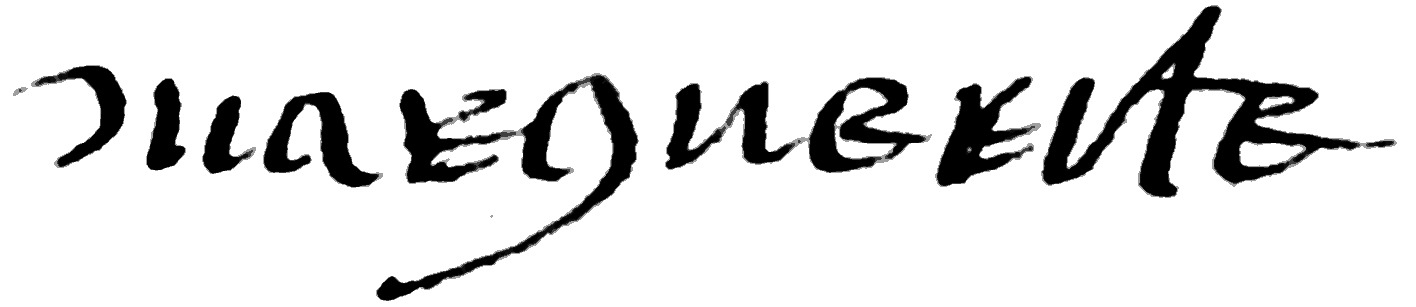
Signature of: margaret of valois angoulême